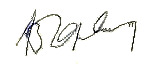
Signature of: valery gordin